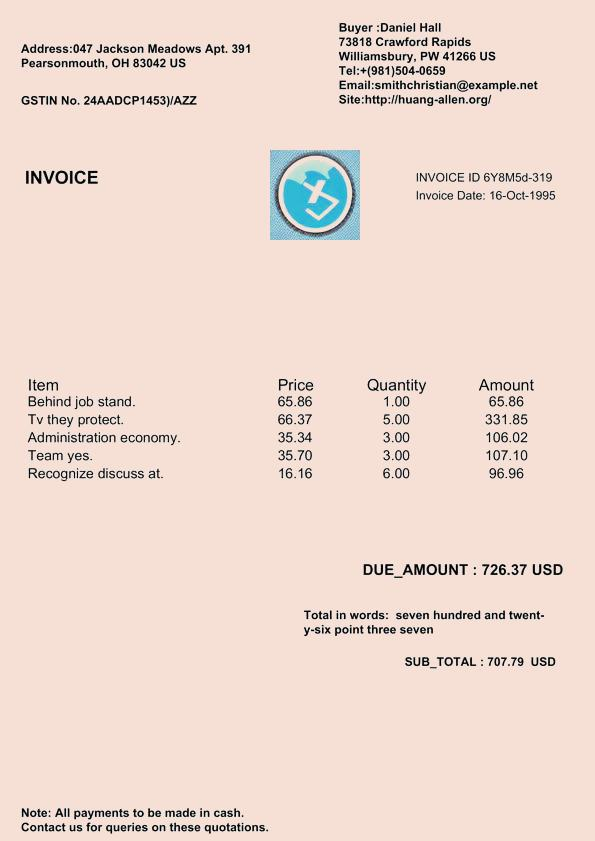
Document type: Invoice